Question: How is the property described in the document?
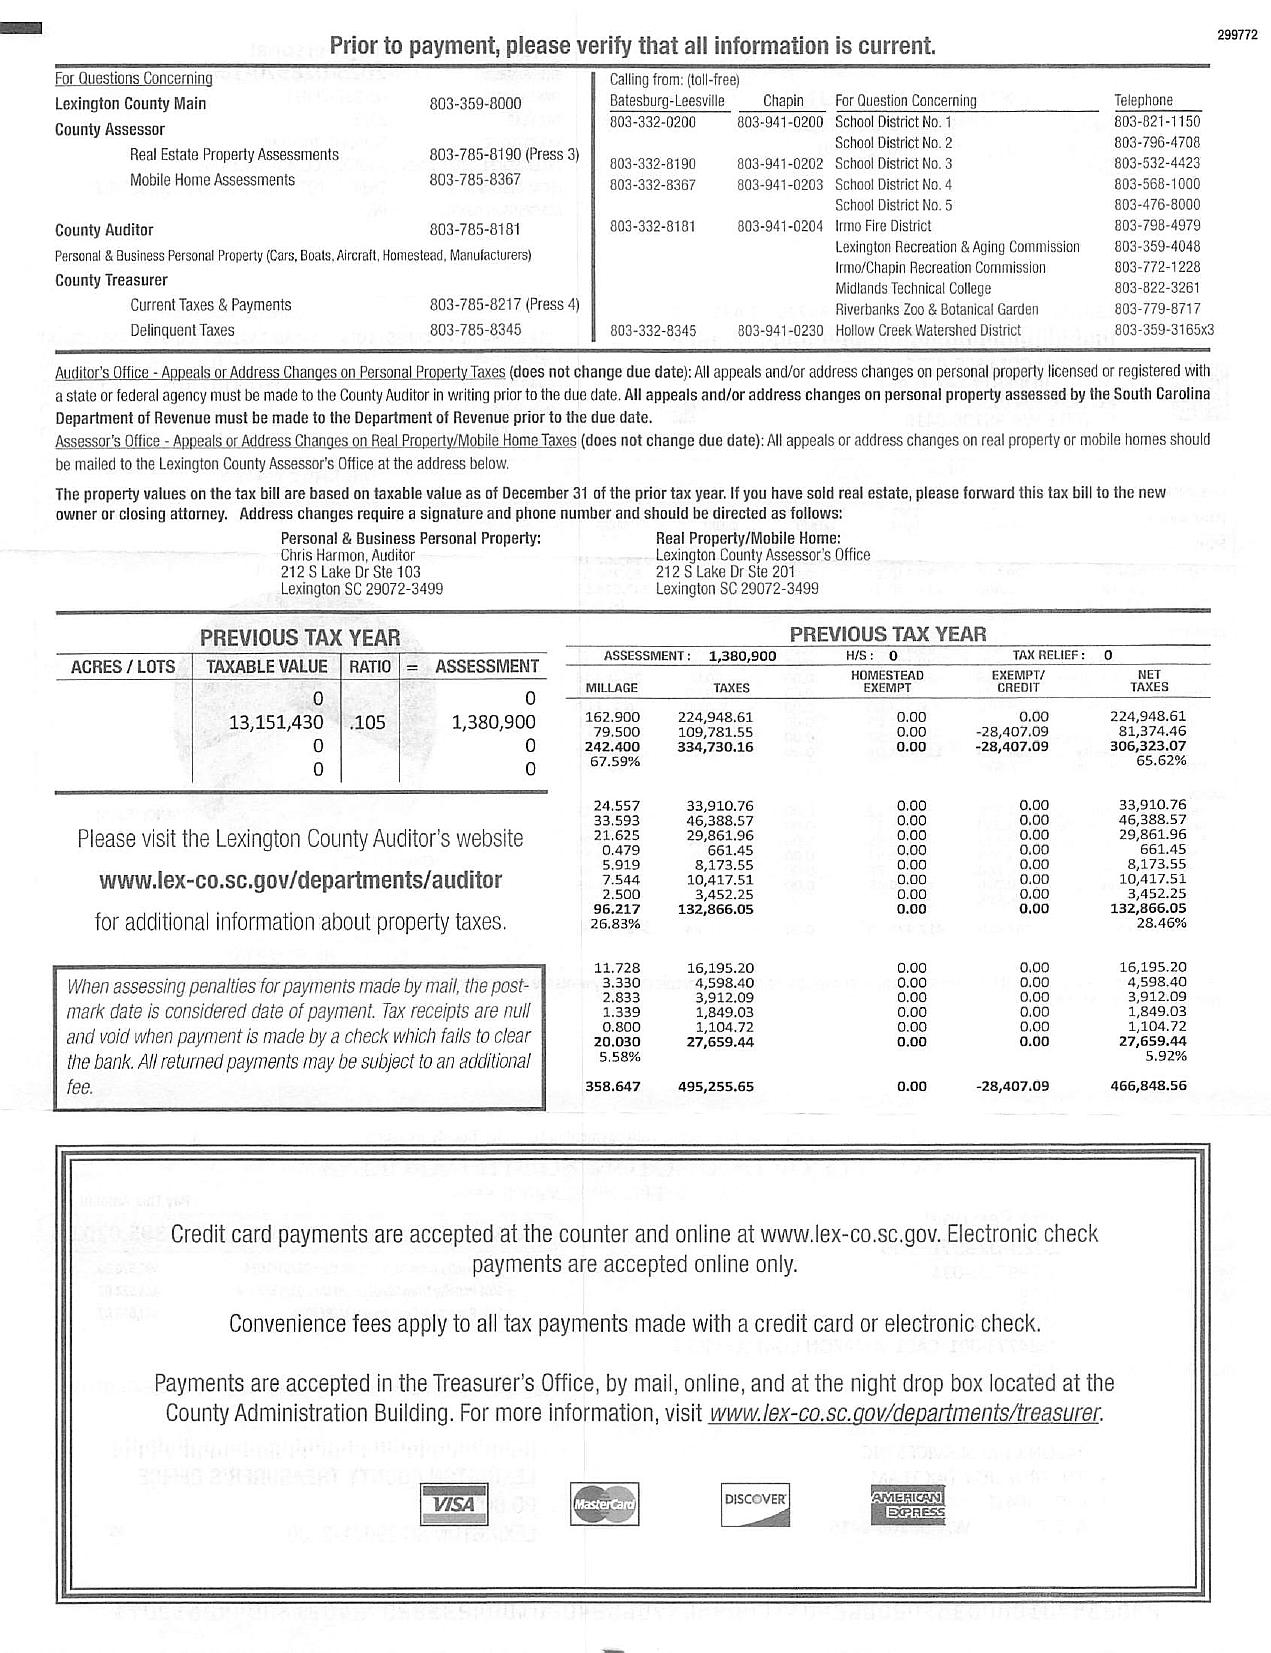
Answer: "ACRES/LOTS"